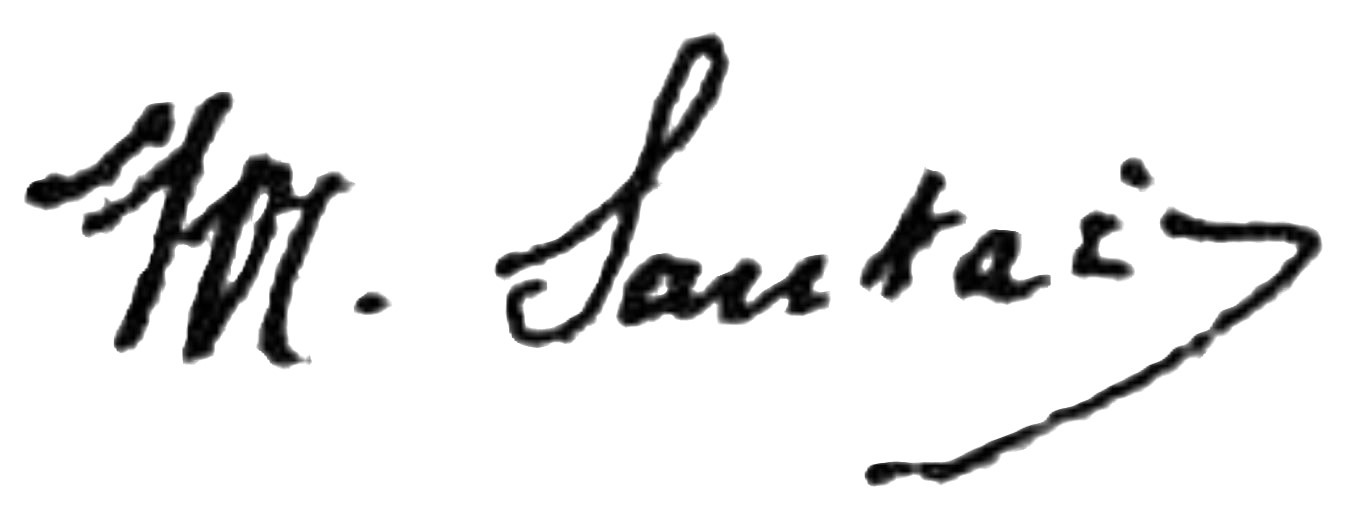
Signature of: q136434493